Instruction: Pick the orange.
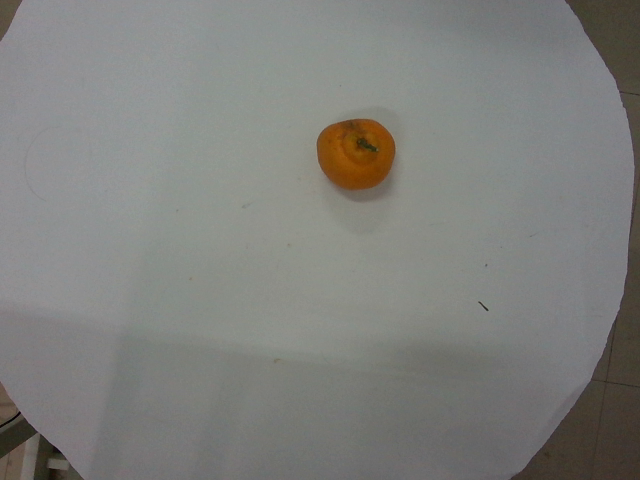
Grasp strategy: vertical